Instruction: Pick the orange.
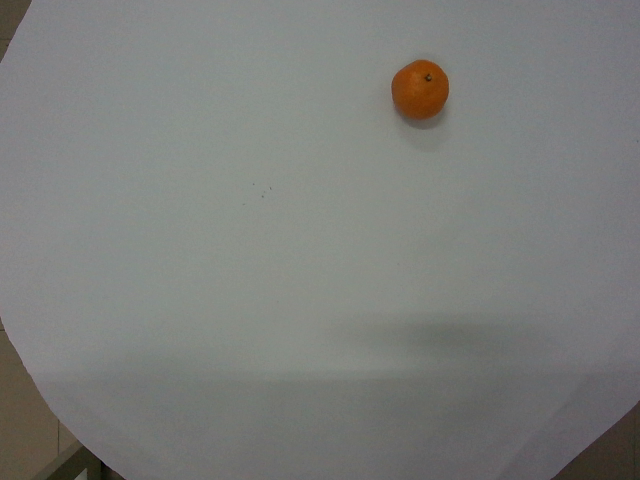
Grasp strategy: vertical